Question: What is the total amount of taxes owed as per the document?
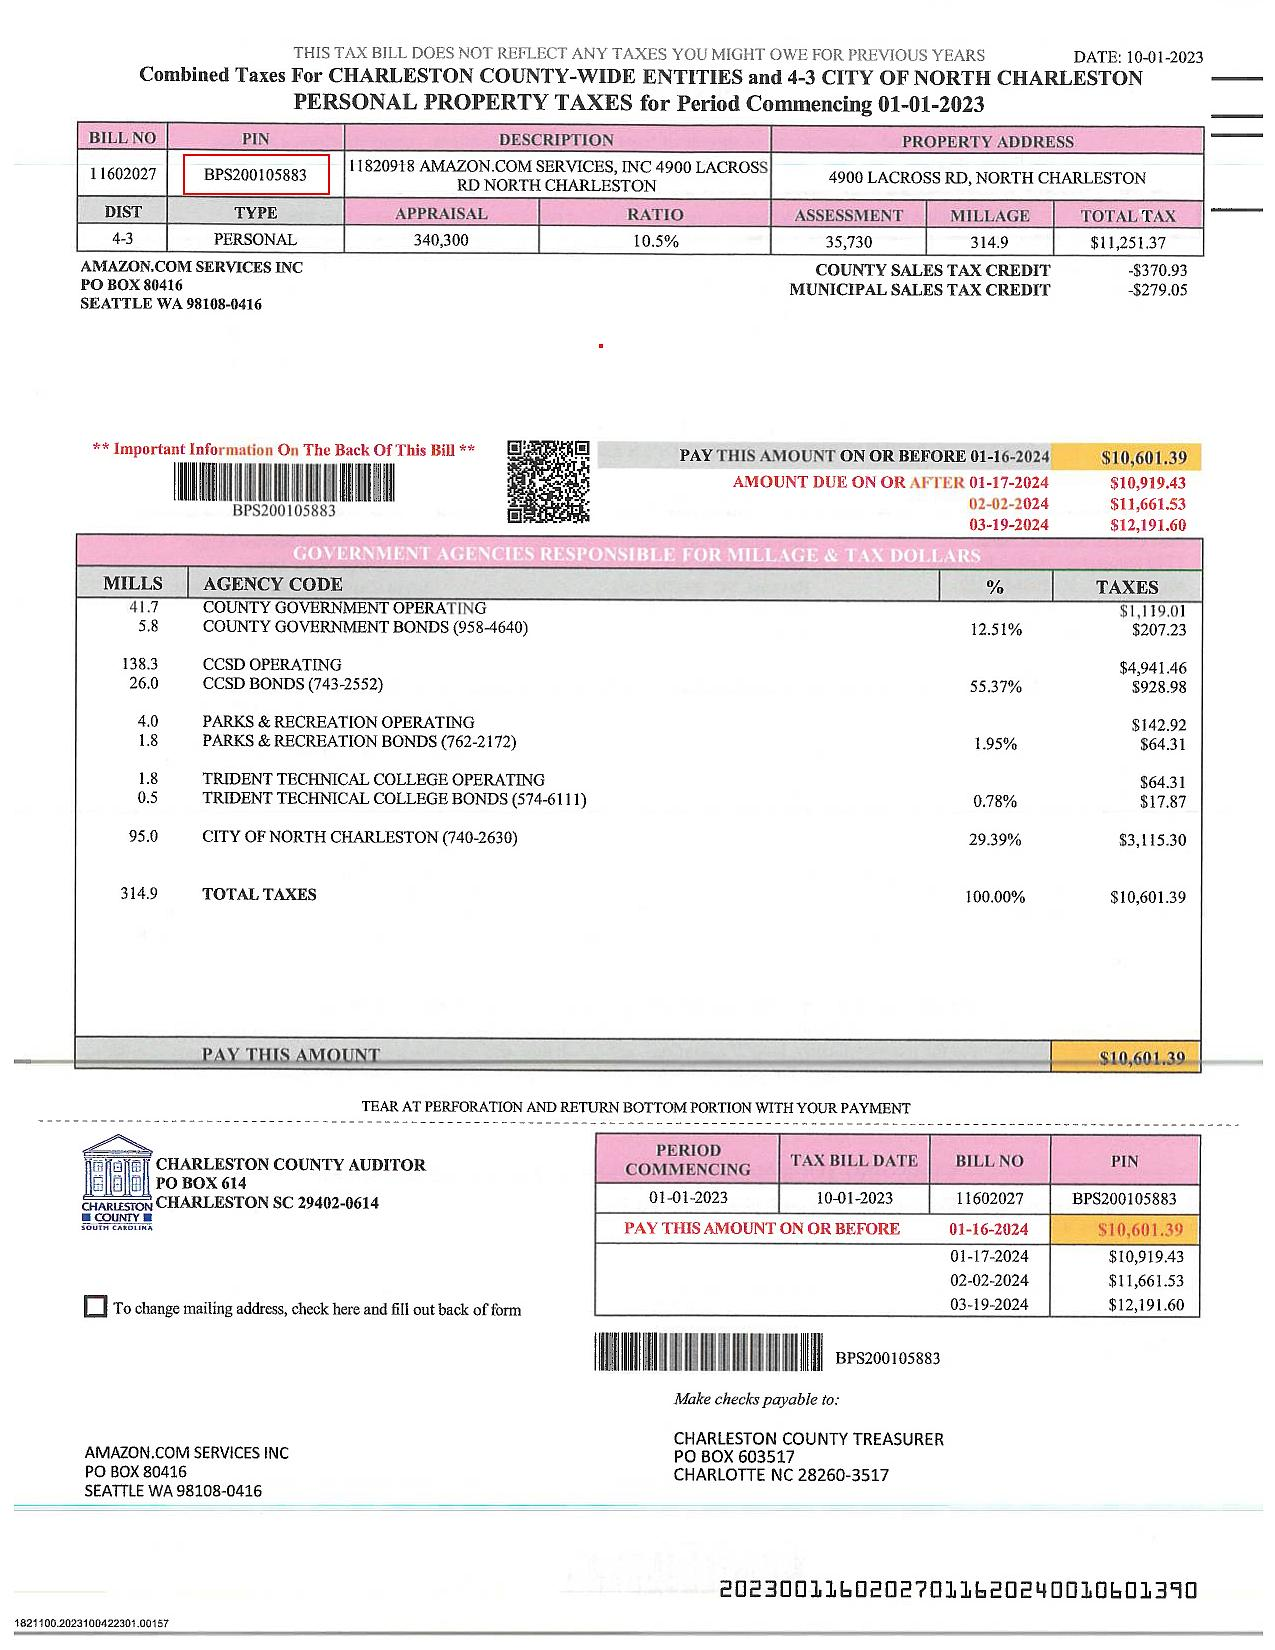
Answer: "10,601.39"